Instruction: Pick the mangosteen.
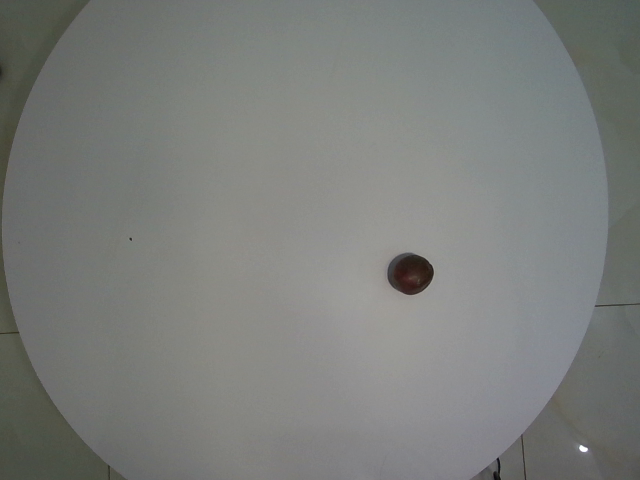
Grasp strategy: vertical